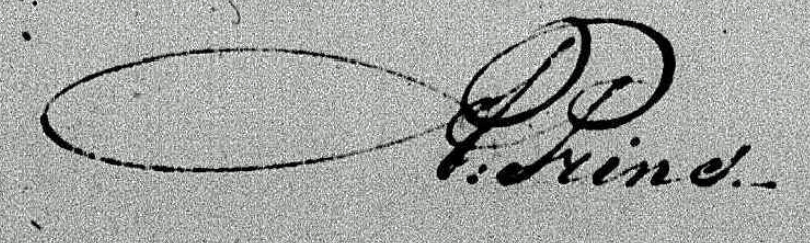
Signature of: aris prins